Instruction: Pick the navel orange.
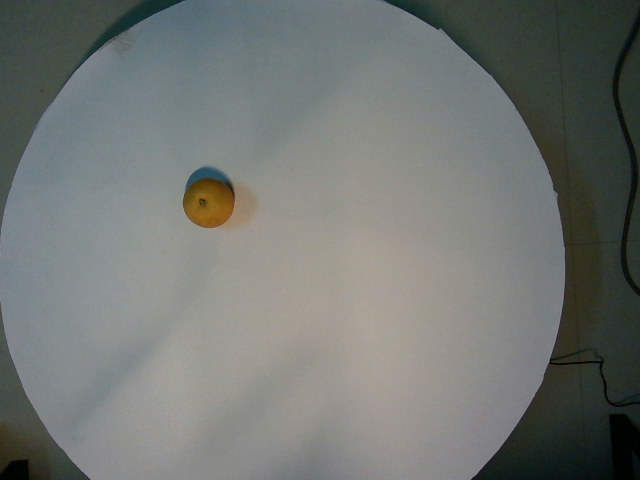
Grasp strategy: vertical